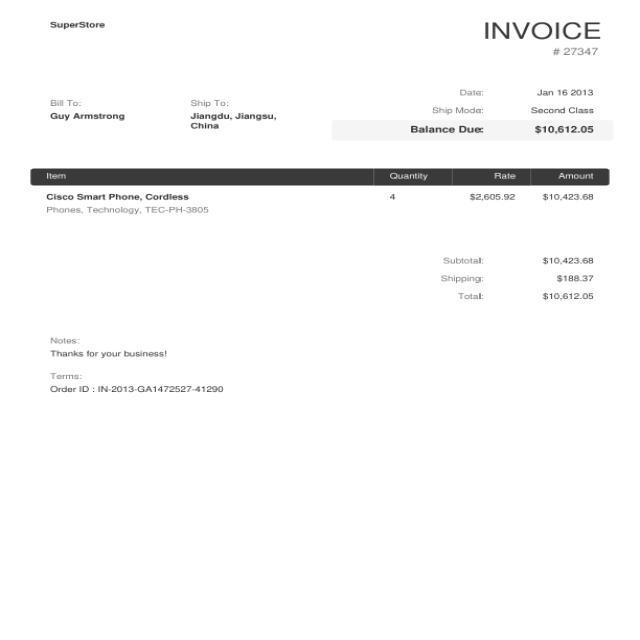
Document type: Invoice